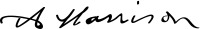
Signature of: anna harrison